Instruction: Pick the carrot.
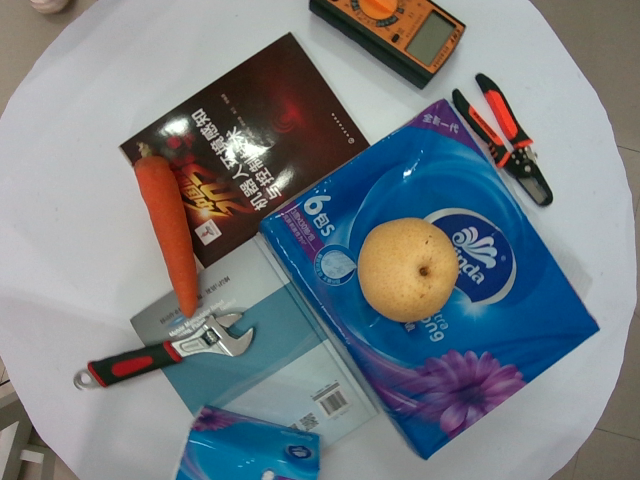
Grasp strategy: vertical